Wisconsin Motorists' Handbook
Authors: WisDOT

Are you 15-17? Scan to learn more KnowToDrive.com/Wisconsin Take your knowledge test B CONTENTS COVER Dear New Driver: You are starting down a path to getting a Wisconsin driver license. It’s an incredibly exciting time! It’s also crucial to remember that driving is a privilege and a very important responsibility. Any time you get behind the wheel you can become part of the solution to make Wisconsin’s roads safer by not driving recklessly, avoiding distractions and staying focused on the road. We all have a shared responsibility to step up and do something to prevent the tragedies that are destroying families across our state. This handbook is a helpful guide to understanding the rules of the road and developing safe behavior behind the wheel to help you take control of your drive. •	 Pay attention and learn from your driver’s education instructions and teachers. •	 Take your time and be aware of other drivers, passengers and motorcyclists. •	 Drive sober. •	 Wear your seatbelt. •	 Obey the speed limits. •	 Share the road with pedestrians and bicyclists. •	 Eliminate distractions and focus on safely operating the vehicle. Together, we can make our roads safer, but it is up to you to make good decisions every time you get behind the wheel. The Wisconsin Department of Transportation is committed to safety first, working to keep travelers safe across all modes of transportation. •	 DMV ensures drivers are trained and qualified to operate a vehicle, including through helpful resources like this Motorists’ Handbook. •	 Wisconsin State Patrol educates the public about rules of the road and enforces Wisconsin traffic laws. •	 Wisconsin’s roads are engineered through a strategic Safe System approach to highway safety, which aims to design and operate Wisconsin’s transportation system so driver mistakes do not become deadly. After reviewing this material, please test your understanding of the rules of the road by taking our Online Class D Driver License Practice Test. It can be found on our DMV website wisconsindmv.gov. I encourage you, our newest driver, and all drivers, to not only drive safely for yourself, but for others on the road as well. Administrator, WisDOT – DMV HUMAN TRAFFICKING HAPPENS HERE. YOU CAN HELP END IT. Human Trafficking in Wisconsin Cases of human trafficking have been reported in all 72 counties in Wisconsin. This crime happens in big cities and small towns. It can happen at hotels and motels, truck stops, rest stops, casinos, restaurants, nail salons, farms, and more. Any time a person manipulates or takes advantage of someone else so they will work for them or provide sex acts for money, that’s human trafficking. Anyone under age 18 that exchanges sex acts for money or other things of value is considered a victim of human trafficking. Get help. If you or someone you know is in trouble, it’s okay to ask for help. Talk to a safe adult or contact the National Human Trafficking Hotline: 1-888-3737-888 or text HELP to BeFree (233733) Know the signs. Human trafficking happens in plain sight. You could spot it at a rest stop, gas station, hotel, restaurant, or even in your local community. (Visit the website below to learn more.) Stay  safe. Traffickers often meet their victims online while they are pretending to be someone else. Learn tips for how you and your friends can stay safe online: love146.org/online-safety. Share with your friends & family. The more people that know about this issue, the better we will be able to fight it. Share what you learn with others! LEARN MORE AND GET INVOLVED HERE www.tatnonprofit.org/youth It might be scary or sad to think about, but the good news is that you can do something about it! Section 1: Driving Test Requirements A.	Vision Screening .  .  .  .  .  .  .  .  .  .  .  . . . . . . . . . . . 1 B.	Highway Signs Test . . . . . . . . . . . . . . . . . . . . 1 C.	Knowledge Test  .  .  .  .  .  .  .  .  .  .  .  . . . . . . . . . . . 1 D.	Skills Test .  .  .  .  .  .  .  .  .  .  .  .  .  . . . . . . . . . . . . . . 2 Section 2: Progression of Licenses A.	Sponsorship .  .  .  .  .  .  .  .  .  .  .  .  . . . . . . . . . . . . . 3 B.	Instruction Permit .  .  .  .  .  .  .  .  .  .  . . . . . . . . . . . 5 C.	Probationary License .  .  .  .  .  .  .  .  .  . . . . . . . . . 6 D.	Regular Driver License .  .  .  .  .  .  .  .  . . . . . . . . . 7 E.	Out of State Transfers .  .  .  .  .  .  .  .  .  . . . . . . . . . 8 F.	 REAL ID .  .  .  .  .  .  .  .  .  .  .  .  .  .  . . . . . . . . . . . . . . 8 Section 3: The Basics A.	Right-Of-Way .  .  .  .  .  .  .  .  .  .  .  .  . . . . . . . . . . . . 9 B.	Understanding Vehicle Speed .  .  .  .  .  . . . . . . . 10 C.	Intersections .  .  .  .  .  .  .  .  .  .  .  . . . . . . . . . . . . . . 11 D.	Stopping .  .  .  .  .  .  .  .  .  .  .  .  .  . . . . . . . . . . . . . . . 12 E.	Sight Distance Rule  .  .  .  .  .  .  .  .  . . . . . . . . . . . 12 F.	 Space Between Vehicles  .  .  .  .  .  .  . . . . . . . . . 12 G.	Turning .  .  .  .  .  .  .  .  .  .  .  .  .  . . . . . . . . . . . . . . . . 14 H.	Passing .  .  .  .  .  .  .  .  .  .  .  .  .  . . . . . . . . . . . . . . . . 17 I.	 Backing  .  .  .  .  .  .  .  .  .  .  .  .  .  . . . . . . . . . . . . . . . 18 J.	 Parking .  .  .  .  .  .  .  .  .  .  .  .  .  . . . . . . . . . . . . . . . . 18 K.	Communication  .  .  .  .  .  .  .  .  .  .  . . . . . . . . . . . 20 Section 4: Signs A.	Warning  .  .  .  .  .  .  .  .  .  .  .  .  .  . . . . . . . . . . . . . . 22 B.	Regulatory  .  .  .  .  .  .  .  .  .  .  .  .  . . . . . . . . . . . . . . 24 C.	Construction .  .  .  .  .  .  .  .  .  .  .  .  . . . . . . . . . . . . 26 D.	Destination .  .  .  .  .  .  .  .  .  .  .  .  . . . . . . . . . . . . . . 27 E.	Service .  .  .  .  .  .  .  .  .  .  .  .  .  . . . . . . . . . . . . . . . . 28 F.	 Mile Marker .  .  .  .  .  .  .  .  .  .  .  .  . . . . . . . . . . . . . . 28 G.	Route Number  .  .  .  .  .  .  .  .  .  .  .  . . . . . . . . . . . 29 H.	Railroad Crossing .  .  .  .  .  .  .  .  .  .  . . . . . . . . . . 30 Section 5: Signals, Pavement Markings and Lane Controls A.	Traffic Signals .  .  .  .  .  .  .  .  .  .  .  . . . . . . . . . . . . 32 B.	Types of Line Markings .  .  .  .  .  .  .  .  . . . . . . . . 34 C.	Special Lanes .  .  .  .  .  .  .  .  .  .  .  . . . . . . . . . . . . 36 Section 6: Driving Situations A.	Roundabouts  .  .  .  .  .  .  .  .  .  .  .  . . . . . . . . . . . . 39 B.	Metered Ramps  .  .  .  .  .  .  .  .  .  .  . . . . . . . . . . . . 41 C.	Diverging Diamond Interchange (DDI) .  .  . . . 42 D.	Traffic Stops .  .  .  .  .  .  .  .  .  .  .  .  . . . . . . . . . . . . 42 E.	Watch for Deer .  .  .  .  .  .  .  .  .  .  .  . . . . . . . . . . . 43 F.	 Funeral Processions .  .  .  .  .  .  .  .  .  . . . . . . . . . 43 Section 7: Driving Conditions A.	Reduced Visibility .  .  .  .  .  .  .  .  .  .  . . . . . . . . . . 44 B.	Severe Weather  .  .  .  .  .  .  .  .  .  .  . . . . . . . . . . . 44 C.	Winter .  .  .  .  .  .  .  .  .  .  .  .  .  .  . . . . . . . . . . . . . . . 45 D.	Farm Safety/Rural Driving .  .  .  .  .  .  .  . . . . . . . 45 Section 8: Handling Emergencies A.	Avoiding Crashes .  .  .  .  .  .  .  .  .  .  . . . . . . . . . . 46 B.	Crashes  .  .  .  .  .  .  .  .  .  .  .  .  .  . . . . . . . . . . . . . . . 47 C.	Roadside Emergencies .  .  .  .  .  .  .  .  . . . . . . . . 48 Section 9: Dangerous Driving Behaviors A.	Alcohol, Drugs and Driving .  .  .  .  .  .  . . . . . . . 49 B.	Distracted Driving .  .  .  .  .  .  .  .  .  .  . . . . . . . . . . 49 C.	Drowsy Driving .  .  .  .  .  .  .  .  .  .  .  . . . . . . . . . . . 50 Section 10: Sharing the Road A.	Pedestrians .  .  .  .  .  .  .  .  .  .  .  .  . . . . . . . . . . . . . . 51 B.	Emergency Vehicles .  .  .  .  .  .  .  .  . . . . . . . . . . . 51 C.	School Buses .  .  .  .  .  .  .  .  .  .  .  . . . . . . . . . . . . . 51 D.	Motorcycles .  .  .  .  .  .  .  .  .  .  .  . . . . . . . . . . . . . . 51 E.	Bicycles  .  .  .  .  .  .  .  .  .  .  .  .  .  . . . . . . . . . . . . . . 52 F.	 No-Zones .  .  .  .  .  .  .  .  .  .  .  .  .  . . . . . . . . . . . . . 52 Section 11: Your Driving Privilege A.	Point System  .  .  .  .  .  .  .  .  .  .  .  . . . . . . . . . . . . 53 B.	Habitual Traffic Offender .  .  .  .  .  .  .  . . . . . . . . 53 C.	Occupational License .  .  .  .  .  .  .  .  . . . . . . . . . 53 D.	Reinstating a Revoked or Suspended License .  .  .  .  .  .  .  .  .  .  .  .  .  .  . . . . . . . . . . . . . . 53 Section 12: Other Important Information A.	Accessibility  .  .  .  .  .  .  .  .  .  .  .  . . . . . . . . . . . . 54 B.	Medical Conditions to Report .  .  .  .  .  . . . . . . 54 C.	ID Card for Voting – Petition Process .  .  .  . . . 54 D.	Seat Belts (Safety Belts) .  .  .  .  .  .  .  . . . . . . . . 54 E.	Insurance Requirements  .  .  .  .  .  .  .  . . . . . . . 55 F.	 Save Fuel and Your Vehicle .  .  .  .  .  .  . . . . . . . 55 G.	Driver Education Grant Program  .  .  .  .  . . . . 55 H.	Organ Donation Program .  .  .  .  .  .  .  . . . . . . . 55 Section 13: Website Page Links A.	Website pages .  .  .  .  .  .  .  .  .  .  .  . . . . . . . . . . . 56 Section 14: Practice Quiz A.	Questions .  .  .  .  .  .  .  .  .  .  .  .  .  . . . . . . . . . . . . . 58 B.	Answers .  .  .  .  .  .  .  .  .  .  .  .  .  . . . . . . . . . . . . . . 60 ii CONTENTS COVER

Anyone who drives on Wisconsin public roads must have a valid driver license. To get a driver license you will need to take and pass a few tests. These requirements are below: A.	 Vision Screening B.	 Highway Signs Test C.	 Knowledge Test D.	 Skills Test

The vision screening tests how well you can see. The DMV or your vision specialist can complete this test. Wisconsin requires regular car and motorcycle applicants to have a: • Visual acuity of at least 20/40 in one eye (corrected or uncorrected) • 70-degree field of vision from the center of each eye. If you do not pass the vision test the DMV staff will tell you what to do next. This involves going to the vision specialist with the Certificate of Vision Examination by Competent Authority (MV3030V/T579).

This will test your ability to read and understand highway signs regulating, warning and directing traffic. You do not need to make an appointment to take this test. There are 15 questions on this test. You need to answer 12 questions (80%) correctly to pass the test. This manual will go through all the different signs you might see. You should make sure to study them all.

This will test your knowledge of the traffic laws. You do not need to make an appointment to take this test. This test will take about 45 minutes to complete. Allow enough time to complete the test prior to when the DMV customer service center is scheduled to close. The knowledge test will include 50 questions. You need to answer 40 questions (80%) correctly to pass the test. Tests in a DMV customer service center is free. There is a free practice test on our website at this link. Applicants between ages 15 and 17 may also take the knowledge test online for a fee of $10. Visit: knowtodrive.com/wisconsin 1 CONTENTS COVER Section 1: Driving Test Requirements

The skills test is also known as the road test or driving test. This is an actual demonstration in the form of your ability to exercise ordinary and reasonable control of your vehicle. One of the DMV examiners will take you on this test. The DMV examiner will give you instructions like, “At the next intersection, turn left,” or “Make a Y-Turn.” You must make an appointment to take this test. Please visit our website to schedule this test: wisconsindmv.gov/roadtest Before your test the DMV examiner will check over your car. They will make sure the car is safe to drive. They will check the horn, lights/signals, license plates, doors, mirrors and more. Make sure that you know how to use all parts of your vehicle that you may need (headlights, wipers, defrost, etc.). You will be tested on the different driving skills below. Make sure to practice them before you take the skills test: • Intersections requiring you to stop • Approaching intersections that do not require a stop • Driving in a business or residential area • Changing lanes • Maneuvers such as a Y-turn, roadside stop/start and parking Visit DMV’s site for more information on how to prepare for the skills test. 2 CONTENTS COVER

In this section you will learn about the different types of licenses that are available. The licenses we are going to look at are for a car or light truck (Class D license or non-commercial). To apply for a license you must visit a DMV service center. Bring these documents with you: 1.	Proof of your full name and date of birth. Examples: U.S. birth certificate or passport. 2.	Proof of citizenship or legal status in the U.S. Examples: U.S. birth certificate or passport. 3.	Proof of identity. Examples: Social Security card with your signature or a state issued ID card with your photograph. 4.	Two documents that prove you live in Wisconsin. Examples: Utility bill or financial statement with your name and WI address listed. 5.	Your Social Security number (SSN). You can fulfill your proof of identity requirement by presenting the Social Security card. All the items above must be valid – no photocopies and not expired. You must meet physical and medical requirements. Before you visit the DMV, go to our website to see a full list of documents, fees and other requirements.

If you are under age 18 you must have an adult sponsor sign the Wisconsin Driver License (DL) Application MV3001. The sponsor accepts liability, meaning they are legally and financially responsible for incidents caused by the minor driving. The sponsor may remove their sponsorship at any time. This sponsor will sign and verify that the person under 18 years of age is enrolled in a school program and is not habitually truant. The sponsor will also verify driving hours at the probationary license phase. You will still need a sponsor during your probationary phase until you turn 18. Who may sign as a sponsor? • Parent, step-parent or legal guardian • Sponsoring parent of a foreign exchange student 3 CONTENTS COVER Section 2: Progression of Licenses If the teen applicant is not living with a parent or legal guardian, the following people may sign as a sponsor and accept liability: • Aunt or uncle • Sibling 18 years of age or older • Spouse 18 years of age or older • Foster parent You must file proof of insurance instead of having a sponsor if you meet the criteria below: • You are under 18 years old • Do not have a living parent • Do not live with your parent(s) and are a full-time student or earning a living • Are a ward of the state, county or court and have been placed in a foster home or in the care of a religious welfare service • Are married and your spouse is under 18 years of age HUMAN TRAFFICKING HAPPENS HERE. AS A PARENT, YOU PLAY AN IMPORTANT ROLE IN KEEPING YOUR KIDS SAFE. START HERE. 4 CONTENTS COVER Section 2: Progression of Licenses

The instruction permit is required for someone to practice driving before taking the road test. If you are 18 years or older you can start by passing the knowledge test, highway signs test and the vision screening. If under 18 years old: In addition to passing the knowledge test, highway signs test, vision screening and being at least 15 years old, you must be enrolled in a driver education program, including the behind-the-wheel portion. Your behind-the-wheel school will provide you with a signed Wisconsin Driver License (DL) Application MV3001. You must have this completed before applying for your instruction permit. Restrictions on the instruction permit: The class D instruction permit holder must drive with someone else in the car. This person must have at least two years of licensed driving experience. This licensed driver must have a valid regular license. This license cannot be a probationary or occupational license. This person must ride in the passenger seat beside the applicant and be one of the following: • A qualified instructor age 19 or older, or • A parent, guardian or spouse age 19 or older. In addition, immediate family members of the applicant may ride in the back seat, or • A person 21 years of age or older. If the permit holder is under 18 years old, the accompanying licensed person is required to have written authorization from the minor’s parent or guardian prior to the operation of the vehicle. Note: If you are at least 16 years of age, in addition to the licensed accompanying driver, one other licensed person 25 years of age or more with at least 2 years driving experience may occupy a seat in the vehicle other than the front seat. If you operate a vehicle during hours of darkness, you must be accompanied by a qualified instructor or a licensed person 25 years of age with at least two years of licensed driving experience occupying the seat beside you. 5 CONTENTS COVER Section 2: Progression of Licenses

The first license you will receive after passing your skills/driving test at the DMV is a probationary license. You must be at least 16 years old. Remember that phones are not allowed while driving unless you need to report an emergency. If under 18 years old: You need to have your instruction permit for at least six months and turn 16 years old. You will need to provide proof that you completed a driver training/driver education program. Supervised driving program: With a valid instruction permit you must practice driving for at least 40 hours during daylight and 10 hours during darkness (50 total hours). You must drive with a qualified adult (see section B - restrictions on the instruction permit). While 50 hours of practice time is the minimum, more hours may be needed to effectively demonstrate that you are a safe driver. Your sponsor must verify that you have driven a total of 50 hours, 10 of which must be during hours of darkness. Your sponsor can visit this site for resources and skills to help teach you how to drive. Your sponsor can print out the driving log to keep track of your practice hours or they can download our RoadReady mobile app. Restrictions on the probationary license (GDL – Graduated Driver License): You might hear the restricted license called a graduated driver license (GDL). If you are under 18 years old, you will have specific restrictions on who can ride with you and the hours you can drive. These restrictions help reduce distractions for new drivers and limit the number of people in the car. These restrictions are required for the first nine months, unless you turn 18 years old before then. You do not need to get a new license after the GDL restrictions are complete. These restrictions are below: From 5 a.m. to 12 p.m. (midnight), you can drive: • Alone and go anywhere • Any number of immediate family members can ride along • ​One person who holds a valid, regular license with at least two years of licensed driving experience and who is: �A qualified instructor or spouse 19 or older, or �A person 21 or older • One other person 6 CONTENTS COVER Section 2: Progression of Licenses From 12 p.m. (midnight) to 5 a.m, you can drive: • Alone only IF driving between home, school and/or work. • One person who holds a valid regular license with at least two years of licensed driving experience and who is: �A qualified instructor or spouse 19 or older, or �A person 21 or older • One other person The graduated driver license restrictions will be extended six months if: • You are convicted of a moving traffic violation, or • You violate any of the restrictions, or • Your license is suspended or revoked for any reason​ The restrictions are similar to the permit as the points on second or future convictions double. This means that if you get pulled over by a police officer and issued a ticket you might get points added to your license. Refer to Section 11:A for more information on the point system. When these points add up on your driving record your license can get taken away and you cannot drive. Look on our website for more information. Once you turn 18 the graduated driver license hours and passenger restrictions no longer apply.

A regular driver license is the last step after the probationary license. Renewal time starts 90 days before your probationary license expires. Visit DMV’s online driver license renewal/replacement or visit a DMV service center. Renewing your drivers license needs to be done every eight years. You can renew your license up to a year in advance from the expiration date. You will receive a renewal reminder notice 45 to 60 days before your birthday in the year your driver license expires. 7 CONTENTS COVER Section 2: Progression of Licenses E.	 Out of State Transfers If you are new to Wisconsin and have a driver license from a different state, you are considered an out of state transfer. For regular out of state driver license, you should apply for a Wisconsin driver license within 60 days after moving. Below are some frequently asked questions: I have a commercial driver license (CDL) from another state, how do I transfer this to Wisconsin? • You should apply for the CDL within 30 days after moving to Wisconsin. Visit our website for more information on transferring your CDL. I have a REAL ID in my previous state, will I get a REAL ID in Wisconsin? • No. You will need to present all acceptable documents to Wisconsin. Welcome to Wisconsin! Visit wisconsindmv.gov/newtowi for next steps. F.	 REAL ID A REAL ID is identification that meets the U.S. Department of Homeland Security requirements. Wisconsin DMV issues REAL-ID (marked with a star ) that meets these requirements. If you plan to fly within the U.S., visit a military base or other federal buildings, you will be required to show identification that is REAL ID-compliant (or show another acceptable form of identification, such as a passport) beginning May 7, 2025. 8 CONTENTS COVER

Your safety and that of the public is very important. There are a few things you should check before driving your car: • Make sure you have your valid driver license, proof of insurance and vehicle registration • Check over your car to make sure it is in good working condition • Fasten your seatbelt and make sure all passengers are wearing their seatbelts • Adjust your seat and mirrors; make sure you can see out all your vehicle windows

Vehicles or pedestrians are likely to meet where there are no traffic signals or signs. “Right-of-way” tells us who goes first and who must wait. Do not assume that the vehicle on the “right” goes first. Each situation that you come across will be different. Keep yourself and others safe. You must always yield to avoid hitting pedestrians, bicyclists and other vehicles. You should yield right-of-way to: • Pedestrians, bicyclists and other drivers who are still in the intersection • The bicyclist or driver who arrives first to the four-way stop �If one or more driver arrives to the stop at the same time, the driver on the right goes first • Vehicles coming from the right when there are no signals or traffic lights • Traffic that is already in a roundabout (traffic circle) • Cross traffic in an uncontrolled T-intersection • Pedestrians using a guide dog or carrying a white cane (even if they are no in the intersection). Stop at least ten feet away until the person is off the roadway • A vehicle that is passing you on the left or right going the same direction on the road • Approaching vehicles if you are making a left turn or a U-turn • Emergency vehicles if they are using their lights and/or sirens 9 CONTENTS COVER Section 3: The Basics

Drive at a speed where you can always safely stop. Use the “Four Second Following Distance Rule.” To do this pick out a stationary object as far ahead as you can clearly see. This object could be a tree, sign or house. Start counting “one thousand one, one thousand two,” count to one thousand four. If you reach the object before you finish saying, “one thousand four,” you are going too fast. Add a second for every adverse condition such as heavier traffic, rain, snow and/or ice. Speed limits are the fastest speed you are allowed to drive in the area you are in. These signs are on the side of most roads. It is illegal to go over the speed limit that is on the sign. You cannot drive over the speed limit to pass other vehicles. Drive in the far-right lane of a multi-lane road if you are driving slower than most traffic. Racing and driving recklessly are not allowed and are illegal. Be alert and make sure to scan the road for the speed limit sign. Unless otherwise posted, the speed limit in residential areas is 25 miles per hour. The normal speed limit in a school zone when children are present is 15 miles per hour. The maximum speed limit in outlying parts of cities and villages with no posted speed limit is 35mph. Although the speed limit is considered the maximum speed, you may need to go slower depending on visibility and road conditions. Going too fast or too slow could cause a crash. Going too slow can cause vehicles to back up behind you and cause a crash. In both instances you could be given a ticket by police. Adjust to traffic: Try to keep the same speed as others on the road. Passing other vehicles on the road could cause a crash. When you merge with traffic try to enter at the same speed that the traffic is currently moving. Avoid forcing another driver to change speed or direction because of you merging. High-speed roadways such as a highway have an acceleration lane (on-ramp) with an entrance ramp. In the acceleration lane you will speed up as you merge with the traffic flow. This allows other cars that are already in the flow of traffic to slow down or move over so you can merge with them. It is your responsibility to find a safe gap in traffic to legally merge. In the deceleration lane (off-ramp) traffic slows down, this is where you will gradually slow down as well. Check your surroundings when you enter or leave traffic. 10 CONTENTS COVER Section 3: The Basics Changing speed for conditions: Change your speed for road and traffic conditions. The faster your car is going, the more distance it will take to turn, slow or stop the car. To have better control of your vehicle, the driver needs to be able to see 10 to 15 seconds ahead of their vehicle. Slow down to navigate the roads and conditions below: • Curved roads or hills • When it starts to rain, snow or hail �Try to avoid driving if the roads are icy • Parking lots, shopping malls and downtown areas • Schools, playgrounds and residential neighborhoods • Heavy traffic

An intersection is where two points cross. We see intersections a lot when driving. Intersections include cross streets, driveways, parking lot entrances and railroad crossings. This includes cross streets, driveways, parking lot entrances and railroad crossings. Look to your left and right before you enter an intersection. Check to make sure there are no other vehicles or pedestrians in the intersection. Look across the intersection to see if there is a clear path to where you would like to go. If you cannot see, move forward with caution. It is important to have control of your vehicle and be able to brake if needed, this is most important when there are no control signals or signs. Trees, buildings and parked vehicles can block the view at intersections. Approach a blocked intersection at a slow pace. Some drivers do not obey or notice traffic signals or signs. Be alert by searching left, right and left again before going through the intersection even if you have the right-of-way. 11 CONTENTS COVER Section 3: The Basics

It is important to be alert while driving. This will help you see what is ahead of you so that you can start to slow down. If you stop your car with no warning this could be very dangerous. This could cause you to lose control of the car or someone behind you to hit you. By slowing down earlier you can make a more gradual and safer stop. Do not coast while driving, this means putting your car in the neutral position. Stay in “gear” so that you can have full control over your vehicle. E.	 Sight Distance Rule To have better control of your vehicle, the driver needs to be able to see ahead of their vehicle. If you cannot see 10 to 15 seconds ahead, you must slow down so you have better control of your vehicle in the traffic environment. Be aware of what is around you while you are driving. This will help you know what to look out for and see if any unexpected objects or hazards are up ahead. Check all your mirrors while you are driving. • Look left and right, ahead and behind you by using your rearview mirror. Watch for railroad crossings. Do not assume a train is not coming down the tracks. Stop before the crossing, look both ways and listen for the train. Look ahead to see if there is room for your car on the opposite side of the crossing. Do not look at drivers that have been pulled over or other roadside activity. This could cause a crash. F.	 Space Between Vehicles It is important to give plenty of space to other vehicles. Remember to give space all around your vehicle. Give extra space to large vehicles so you can see around them and they can see you. If a vehicle is driving right next to you on a roadway move ahead or move behind the vehicle when it is safe. This will keep space all around your vehicle. Space in front: Use the “four second following distance rule” as explained previously when you are driving behind someone. Giving enough room in front of you is very important. 12 CONTENTS COVER Section 3: The Basics You might need to give additional seconds of space in front of you if: • The roads are slippery, icy or covered in snow • The driver behind wants to pass you • You are following trucks, buses, vans, large vehicles, motorcycles or bicycles • You have a heavy load or trailer • Someone else is following you too closely • There are emergency vehicles ahead of you • You come across a railroad crossing • You stop on a hill or incline It is not easy to keep space behind you. Check your rearview mirror every 6 to 8 seconds to see if someone is following too closely (tailgating). If someone is tailgating you, slowly reduce your speed. This should encourage them to drive around you. Give extra space to someone who cannot see behind their vehicle. You can help a driver behind you by keeping a steady speed and signaling in advance when you need to slow down or turn. Try to find a safe place out of traffic if you need to stop to pick up or let off passengers. Drive in the far-right lane of multi-lane roads if you are driving slower than most traffic. Pull over to the side of the road so that others can pass on the left. Space to cross: When you cross traffic and multi-lane roads make sure there is enough room to get all the way across. Look ahead, check your surroundings and be ready to stop. Do not cross traffic until it is safe to do so. Check for other vehicles and pedestrians before you cross traffic. 13 CONTENTS COVER Section 3: The Basics

Make sure to check your mirrors, surroundings and blind spot before turning. It is important to stay in your lane, signal that you are going to turn and yield the right-of-way. Last second changes are unsafe and could cause a crash. When you are ready to turn onto a side road or a driveway make sure to check your mirrors and vehicles behind you. Stay in your lane while you make your turn and do not change lanes while turning. Do not cross over the center line when you turn. Leave extra space to large vehicles such as trucks and buses as they may cross the center line during a turn. Check your mirrors and look ahead to make sure your path is clear. Keep close to the center line. Check for pedestrians crossing on the left. Slowly approach the intersection and wait about halfway in the intersection. Make sure to leave room for oncoming traffic to turn in front of you. If you must wait for traffic to pass, keep your steering wheel straight. This is to keep you and others safe. If you turn your wheel to the left and someone hits you from behind, you will be pushed into oncoming traffic. It is important to keep your steering wheel, vehicle wheels and vehicle straight. Turn left when it is safe to do so. Below is an example of completing a left turn: 14 CONTENTS COVER Section 3: The Basics A U-turn is when you make one smooth U-shaped motion so that you end up traveling in the opposite direction. It can be very dangerous to complete this turn. This turn is allowed at some intersections and is sometimes needed. Make sure to check all your mirrors and for traffic if you would like to make this turn. Check for any sign that tells you not to make a U-turn. You can make a U-turn in any rural two-lane highway if it is done safely and you do not interfere with traffic. Below is an example of completing a U-turn: 15 CONTENTS COVER Section 3: The Basics Multiple turn lanes: Some roads have more than one lane to turn from. Make sure to look ahead to see what lane you need to end up in after the intersection. If you start turning from the left-most lane you should end up in the left-most lane. If you are in the middle lane you need to end up in the middle lane of the street you are turning onto. Be aware and alert to other drivers. To turn right off a four-lane roadway, you must turn from the lane nearest the right curb or edge of the roadway. Below is an example of completing a left turn with multiple turn lanes: 16 CONTENTS COVER Section 3: The Basics This turn should only be used in residential areas on streets that are too narrow for a U-turn. You will also need to use this on the driving exam to show your driving skill and judgement. Remember to check your surroundings for each step below: 1.	Signal right. Check for traffic to the right and in your mirrors. Pull as far right as possible. Stop. 2.	Signal left. Check your blind spot. Turn left to the opposite curb. Stop. 3.	Look behind you, over your right shoulder. Reverse your car enough so that you can move forward again. Stop. 4.	Check traffic to the left and right. Pull forward and proceed in your lane of traffic.

Passing is when you go around another vehicle. You can use a paved shoulder to go around someone only if they are stopped or making a left turn. The lane farthest on the left of a multi-lane road is used for vehicles to go around slower ones. If you pass someone on the right, they might not be able to see you and this could cause a crash. If someone is trying to pass you, stay in your lane and slow down. Before you move to another lane you need to make sure the road is clear. Remember to use your turn signal before changing lanes. Move one lane at a time. Check over the shoulder in the direction you are changing lanes. If moving to the left lane, check over your left shoulder. If moving to the right lane, check over your right shoulder. These two areas that you check over your shoulder are called “blind spots.” You cannot see these areas by only looking in your mirrors. 17 CONTENTS COVER Section 3: The Basics When to pass: Be safe when passing another vehicle. There might not be enough time to pass several vehicles at once or the one in front of you. Pass only one vehicle at a time on the left side. Do not stay in the passing lane, move safely back to your lane. You cannot go over the speed limit to pass another vehicle on the road. Do not pass a vehicle unless there is enough room in front of the vehicle you want to pass. Other vehicles do not have to move to let you pass. Once you see both headlights of the vehicle you just passed in your rearview mirror it is safe to return to the driving lane. It is hard to see behind your vehicle. Try to do as little backing up as possible. When backing up is necessary move slowly. Back up no faster than a slow walk. Do not only depend on your mirrors and backup camera when backing up. Turn your body and look behind you and out of your windows. Look over your right shoulder through the rear window. When possible, use a person outside of your car to help you back up. When you are done backing up scan left and right before moving back into traffic. If you miss your exit or turn on a road, do not back up. Go on to the next exit and re-enter the road to get back to the exit you missed. You are responsible for making sure your vehicle is not a hazard when it is parked. Be sure to park far enough from any travel lane to avoid interfering with traffic. This is normally on the far-right side of the road. Parking is not allowed where there are yellow markings on the curb or areas in front of fire hydrants. Make sure there are no “No Parking” signs where you are planning to park. Parking should be done at a very low speed to avoid crashes. When parking on a level surface, put your vehicle in (P) Park (or in gear if you have a manual transmission) and set the parking brake. 18 CONTENTS COVER Section 3: The Basics If you are parked uphill with a curb, you will turn your wheels all the way to the left before you put your car in park. If you are parked uphill without a curb, you will turn your wheels all the way to the right before you put your car in park. If you are parked downhill, you will move your wheels all the way to the right. Set your emergency brake. Parallel parking is used to park in-between vehicles. While parking make sure to watch out for traffic, pedestrians and fixed objects. Find a parking space that is about 3-6 feet longer than your vehicle. Below are steps on how to parallel park: 1.	Put your turn signal on. Stop evenly with the vehicle ahead of where you want to park. Stop about 2 feet away from it. 2.	Turn your wheel all the way to the side and slowly move backward. If you are parking on the left side of the road turn your wheel to the left. If you are parking on the right side of the road turn your wheel to the right. 19 CONTENTS COVER Section 3: The Basics 3.	Once your front door passes the back bumper of the vehicle you are parking behind, straighten your wheel. Continue to drive slowly straight back. 4.	When your vehicle’s bumper is clear of the vehicle in front, turn your wheel sharply in the opposite direction. Slowly back up your vehicle until you are parallel with the curb. 5.	Straighten your wheels again. You should be about a foot away from the curb and at least 2 feet away from the vehicle in front of you and behind you.

It is important to let other drivers know you are there and what you plan to do on the road. To do this you can use your headlights, brakes, turn signals, hazards and give space to cars in front and behind you. Emotions can have a great effect on your ability to drive safely. Do not drive if you are very worried, excited, afraid, angry or depressed. A horn is used to help prevent a crash. It is a way of signaling to another driver that you are there. A light tap on the horn should be enough to signal to another driver to get their attention on the road. You can push hard on your horn to warn someone if you are going to hit them or they are going to hit you. 20 CONTENTS COVER Section 3: The Basics Low Beams (Headlights): • Help you see others and others see you • Most vehicles have an automatic setting for the low beams/headlights. Make sure you know how to manually operate these even if they are automatic. • Check your low beams/headlights settings to make sure they are on when you need them • You must use your low beams/headlights when: 1.	You cannot see a vehicle or person that is 500 feet (about one block) away 2.	It is a half hour past sunset to half hour before sunrise • It is recommended that you use your low beams/headlights when: 1.	You are using your windshield wipers 2.	It is rainy, snowy or foggy High Beams (Brights): • Let you see twice as far as low beams/headlights • Go back to your low beams/headlights when a vehicle comes toward you • If someone is driving toward you and forgets to turnoff their brights, look toward the right side of the • You can use your high beams/brights when: 1.	There are no vehicles coming toward you 2.	You are in an unfamiliar place or construction area Parking Lights should only be used when you are parked and idling. A turn signal lets others know where you plan on going and gives time to respond. It is important to use your turn signal before you make a turn or switch lanes. Before you move your vehicle, turn on your turn signal, check around you and then make your move. If you are turning at an intersection, you should start signaling about three seconds (about 100 feet) before the turn. If you are turning after an intersection, start signaling once you cross the intersection. You can use hand signals if your car does not have turn signals or it is hard for others to see your turn signals. If you would like to turn left, point your hand out the driver side window, straight. If you would like to turn right, bend your elbow and point your hand up. If you are stopping or slowing down point your hand to the ground. 21 CONTENTS COVER

In this section we will talk about road signs. Police, school crossing guards and other workers sometimes use them. You must follow their directions even if they are different from the traffic light or sign on the road.

These signs are yellow with black lettering or symbols. Most are diamond shaped. They warn you about a special situation or that a hazard is ahead. Below are some common signs you will see. Intersection / Cross Road – A place where two or more roads cross. Divided Highway – Two lanes where the traffic is going in opposite directions on the highway. The traffic ahead will come across a physical barrier such as a guardrail. Slippery When Wet – The road ahead might be slippery. Slow down when you see this sign. Signal Ahead – Stop lights are ahead. Be ready to slow down and stop. Deer Crossing – In these areas deer are very likely to cross the road. Be alert. Sharp Turn – This sign can show a left or right arrow. Be ready to slow down when you are turning on this road. Lane Ends – This sign can show a right or left lane ending. Move to the other lane when it is safe to do so. 22 CONTENTS COVER Section 4: Signs Below are some more warning signs you might see on the road. Merge – This sign can show a right or left lane merge. Make sure to move over to the next lane when it is safe to do so. Hill – You will see this sign when there is a hill ahead. Slow down if needed to stay safe. 2-Way Traffic – You will see this sign when you are leaving a one-way roadway and entering a roadway with opposing traffic. Curved Road – The road will slowly move to the right or left. Slow down if needed to safely drive on this road. Stop Ahead – There is a stop sign ahead. Slow down so that you can safely stop. This sign will have an arrow and the shape of the stop sign below the arrow. Roundabout Ahead – The diamond contains a counterclockwise symbol. The rectangle below says, “Roundabout Ahead.” Pedestrian Crossing – The sign shows a pedestrian in the main diamond and an arrow in the rectangular sign below. This arrow indicates where the crossing is. Yield to crossing pedestrians. School Crossing, School Zone (May be fluorescent green or yellow) – This sign shows pedestrians in the main sign and an arrow below. This is specific to school zones and crossings. Yield to crossing pedestrians. 23 CONTENTS COVER Section 4: Signs

These signs are square, rectangle or a special shape. They can be white or red with black, red, white or green lettering and symbols. The sign will tell you the rules of the road. Below are examples of the signs you will see on the road: No Turn – The sign will point in the direction you are not allowed to turn to. No U-turn – You cannot make a U-turn. Do Not Enter – You cannot enter. This is used on exit ramps going the wrong direction or one-way streets. Speed Limit – This indicates the maximum speed you can drive in good driving conditions. Reduced Speed Ahead – This means that you should slow down. There might be a curb or slippery road ahead. SCHOOL SPEED LIMIT 15 WHEN CHILDREN ARE  PRESENT Speed Limit in a School Zone – When children are visible you cannot go over the speed listed. Keep Right – A traffic island or obstacle divides the road ahead. Left Lane | Right Lane Sign – The dot with the left turn only indicates the center of the roundabout. The line on the sign indicates the different lanes. In this example you can only use the left lane to turn left or make a U-turn. You would use the right lane to go straight or turn right. 24 CONTENTS COVER Section 4: Signs Regulatory signs continued below: Left Lane | Middle Lane | Right Lane Sign – There are three signs, which means there are three lanes of traffic. In this example the far- left lane is used to go left or stay straight. The middle lane is to go straight. The right lane is to turn right. Left Lane | Right Lane Sign – In this example the far-left lane is used to only turn left. The right lane is to turn left or go straight. Stop – This sign has eight sides and is red with white letters. You must come to a complete stop and wait until your path is clear before continuing. Slow Moving Vehicle – A triangle shaped sign with reflective orange markings. This vehicle could travel at 25 mph or less. Yield – A downward pointing red and white triangle with red letters. This sign means that you must yield right-of-way to other vehicles. NO PASSING ZONE No Passing Zone – A yellow pennant with black lettering. You are not allowed to pass any vehicle in the no passing zone. VEHICLES  WITH DIS OR DIS VET PLATES OR STATE DISABLED CARD Reserved Parking Only – You are only able to park here if you hold a valid disabled parking identification permit or valid disabled license plate. Click on the title for more information on how to obtain this permit or license plate. 25 CONTENTS COVER Section 4: Signs

These signs are for construction, maintenance or emergency workers. They are an orange diamond or rectangle. The lettering and symbols are black. These signs warn you about people working on or near the road. You will often see orange signs, cones and flags around these work areas. This is your signal to slow down. Traffic fines double in these areas. You can only use your cellphone in a construction zone if you are reporting an emergency. Below are some examples of signs you might see on the road: Road Workers Ahead – Road workers are up ahead. Make sure to slow down or move over. Road Construction Flagger Ahead – A worker with a sign or a flag. You must follow their directions. ROAD WORK AHEAD Road Work Ahead – The sign will tell you how far up ahead the construction work is. Make sure to slow down or move over. Tailgating IS A LEADING CAUSE OF WORK ZONE CRASHES KEEP A SAFE DISTANCE Slow down, be patient #SafeWorkZonesForAll 26 CONTENTS COVER Section 4: Signs

Destination signs are square or rectangular. They are green or brown with white lettering. They show directions and distance to different places. They can show you directions to cities, states and airports. They can also show you how to get to parks, historical areas or museums. See some examples of these signs below: Destination – These signs show the city, state and direction you are going to travel. This example shows the city location of Madison. You can take interstate 94 going west to get to Madison. E X I T Exit – These signs tell you which way the exit is. The arrow will show which direction the exit is located. This example shows the exit sign with the arrow pointing to the right. The exit lane would be located on the right. Bennett Rd East St Roundabout Exits – This sign is for roundabouts. It shows you which road you will be on when you exit the roundabout. This example shows that if you exit right, you will be on “East Street.” MADISON YARDS WAY Street Name Sign – These signs tell you the name of the road. They are located on almost every corner. The sign will be posted on top of a silver pole facing the road they are named after. Perrot State Park Brown Destination Signs – They show information about fun or beautiful places. Some signs show how many miles it will take you to get to the location listed on the sign. 27 CONTENTS COVER Section 4: Signs Service signs are square or rectangular. They are blue with white letters or symbols. They show you how to get to different services nearby. Some services might include camping or a hospital. Some disabled access signs are white with green letters with a blue background. See some of the examples of these signs below: Access for the Disabled – This sign shows you where there is access for the disabled. Access to the Hospital – This sign shows you which direction the hospital is located. F.	 Mile Marker These signs are also known as reference markers or enhancement reference signs. They are tall, thin rectangular blue or green signs with white lettering. These signs help you locate where you are on the road. They improve emergency response times to highway incidents. Each mile marker includes the direction of travel, route number and mile number. They are at every one to two-tenths of a mile. You can find them on the right side of the road or in the median. See the example below of one of these mile markers: US Highway 12 28 CONTENTS COVER Section 4: Signs

This sign shape and color changes depending on the type of road you are traveling on. These signs help you navigate the routes to get to your destination. Below are examples of the signs you might see: COUNTY County Road – The county sign is rectangular with rounded edges. It is white with black lettering. 151 U.S. Route – The U.S. roadway looks like a police badge. It is normally grey or white with black lettering. These roads are a network or roads and highways within the United States. 00 State Road – The sign looks like a milk jug with a spout at the bottom. This sign is white with black lettering. Interstate Highway – This sign looks like a shield with red on top and blue on the bottom. It has white lettering. 29 CONTENTS COVER Section 4: Signs

The railroad crossing signs warn you that a train might be close. Never try to beat a train across the tracks. Do not stop on the tracks. Do not cross the tracks if there is not room on the other side. Do not shift gears while crossing the railroad tracks. Before you cross railroad tracks make sure to look both ways, even if the railroad signs are not flashing. Some signs may have a “Tracks out-of-service” sign across them. This means that the tracks are no longer in use. An “Exempt” sign means certain vehicles are not required to stop before crossing. Remember that trains are large, heavy and moving faster than they seem. Below are examples of signs you will see on the road: Railroad Crossing Warning – This sign is round with a yellow background. It has an “X” symbol with black lettering. This means that there is a railroad crossing. Be alert and make sure to watch for a train. C RO S S I N G Train Approaching – This sign has the crossbuck with the lettering of “Railroad Crossing” and the number of tracks is listed. There could be more than one track to cross. There are blinking lights that flash when a train is coming on the tracks in either direction. Wait until the lights stop flashing and the track is clear to continue. C RO S S I N G Yield to Train – This sign is white, X-shaped or “crossbuck” with “Railroad Crossing” on it. The number of tracks is listed under this. There is a Yield sign posted below this. You must yield to trains that are crossing. 30 CONTENTS COVER Section 4: Signs Railroad crossing sign examples continued below: Report Problem or Emergency – This sign is blue with white lettering. This sign is at every highway-railroad crossing. It shows a phone number to report unsafe conditions. Examples: A vehicle is stuck on the railroad tracks or the railroad warning light isn’t working. Number of Tracks – Crossings with more than one train track will often post a sign showing the number of tracks they have. Not all crossings with more than one train track will have these signs. It is important to check for more than one track before crossing. Before crossing double railroad tracking you should wait until the train is far away so you can see the tracks are clear. Train Gate – This will lower when a train is coming. Do not drive around the gate or under a raising or lowering gate. Some have a horn and lights that will sound. Do not cross until the bell or horn has stopped.

31 CONTENTS COVER

This section will help you learn the traffic signals that are at most intersections. Signals help keep the traffic flowing. You will also learn about different lines on the road. These lines tell you when you can pass other vehicles, when there are curves on the road and if you are close to a curb.

Traffic signals are lights that tell you when and where to stop or go. They are usually at intersections. The lights are red (top), yellow (middle) and green (bottom). A lot of intersections in the country have a single yellow or red light. If a traffic light loses power or is not working right, proceed as if the signal were a stop sign. If you see a police officer directing traffic, make sure to follow their directions. Below are examples of the different traffic lights you will see: Steady Red – Come to a full stop. You must wait until the traffic light turns green and there is no cross traffic. You can turn right on red if it is safe to do so and there is no sign prohibiting it. You may turn left on red if you are turning from a one-way on to a one-way street. When turning on red you need to stop first, yield to all traffic and then proceed staying in your lane. Flashing Red – You must come to a full stop. You may go when it is safe to do so. Steady Red Arrow – You must come to a full stop and wait for the light to turn green. Flashing Red Arrow – You must come to a full stop. You may go when it is safe to do so. 32 CONTENTS COVER Section 5: Signals, Pavement Markings and Lane Controls Steady Yellow – The light is about to change to red. You must slow down and stop before entering the intersection. If you are in the intersection when the yellow light comes on, do not stop. You can continue through the intersection. Flashing Yellow – Slow down, check for cross traffic and proceed with caution. Steady Yellow Arrow – The light is about to change to red. You should stop if it is safe to do so. Flashing Yellow Arrow – Yield first before turning and proceed with caution. Steady Green – You can go through the intersection. You must yield to emergency vehicles and others as required by law. If you are stopped and then the light turns green, you must allow cross traffic to clear before you can go ahead. If you are turning left, a steady green light means you may turn, but only when it is safe to do so. Oncoming traffic has the right-of-way. Steady Green Arrow – You can turn in the direction of the arrow. There should be no oncoming or crossing traffic while the arrow is green. Remember to watch for pedestrians. 33 CONTENTS COVER Section 5: Signals, Pavement Markings and Lane Controls

Line markings and symbols on the roadways divide it into lanes. They tell you when you can pass or change lanes and which lanes you can use for turns. Line colors tell you if you are on a one-way or two-way roadway. Edge and Lane Lines Edge and Lane Lines – A solid white line indicates the right edge of the traffic lane. A solid or dashed yellow line indicates the left edge of the traffic lanes going in your direction. White Lane Lines White Dashed Line – These divide lanes of traffic going in the same direction. You can cross this line when it is safe. A white arrow shows what direction you need to go. Solid White Line – A solid white line between lanes means you cannot cross. You can only cross if there is a hazard or you are turning within the next block. Pedestrian Crossing Lines Crosswalk – A crosswalk is for pedestrians to walk safely across the intersection. Pedestrians may be given signals for when they can safely cross. Your front wheels should stop just before the solid white line. Do not stop on the crosswalk. Crosswalks are normally at intersections but can sometimes be in the middle of a street or block. 34 CONTENTS COVER Section 5: Signals, Pavement Markings and Lane Controls Yellow Lane Lines Solid Yellow Lines – These lines separate traffic going in opposite directions. Two solid yellow lines means that no lane of travel can pass. Exceptions: You can cross the line if you turn into a driveway and it is safe to do so. You can pass a vehicle going less than half the speed limit if it is safe, except if it is farm equipment. Dashed Yellow Line – This means you may pass other vehicles when it is safe to do so. Watch for other traffic if you choose to pass. Dashed and Solid Yellow Lines – This means you may pass if you are on the dashed side of the line. If you are on the solid side of the line, you may not pass. Some passing zones have signs that tell you where you can and cannot pass. 35 CONTENTS COVER Section 5: Signals, Pavement Markings and Lane Controls

Special lanes are exclusive lanes that you will drive in around Wisconsin. It is important to practice driving in these lanes. Below are the different special lanes you will see while driving: Shared Center Lane This lane is only for vehicles turning left or making a U-turn. Vehicles can use this lane going in either direction. There are white left turn symbols marking which direction you can turn. Solid yellow and dashed lines are in each lane. You can cross the solid line when you want to make the left turn or make a U-turn. Be sure you enter the lane only if it is safe to do so. Lane 2 Lane 1 Lane 3 Reversible lanes have different operational hours for each lane. Each lane has double dashed yellow lines. Special lights tell you which lanes you can use when you are driving. •	Red “X” – Lane is closed •	Green “arrow” – Lane is open •	Yellow “X” – Lane is changing. Move to a Green “arrow” lane In this example the blue car in lane 1 would see a green arrow coming from their lane. But it is closed to oncoming traffic right now. The two cars in lanes 2 and 3 have green arrows so they can drive in these lanes. 36 CONTENTS COVER Section 5: Signals, Pavement Markings and Lane Controls Reserved Lanes are for special vehicles only. These signs often have a white diamond posted at the side of the sign and on the roadway. It is illegal to travel in one of these lanes unless operating that type of vehicle. You can travel in this lane if you need to turn across the reserved lane in the next half of a block. If there is a bicyclist in the lane move behind them and make your turn once it is safe to do so. See below for examples of the road signs and road markings: Buses Only – This lane is only for buses. Bikes Only – This lane is only for bikes. BUSES AND 4 RIDER CAR POOLS ONLY Buses and 4 Rider Car Pools Only – This lane is for buses and car pools only. Some signs show the hours and days you can drive in this lane. Example: There must be four people in the car. You can only drive between 6 a.m. and 9 a.m., Monday through Friday. Buses are also allowed to drive in this lane. Bus Lane Only or Bike Lane Only – Only buses or bikes can drive in this lane. Bus or bike lanes might be painted in different colors (ex. Red, green, gray). Follow the markings on street lettering and posted signage. 37 CONTENTS COVER Section 5: Signals, Pavement Markings and Lane Controls Some highways allow you to use the paved shoulder as a travel lane. Signage will tell you when you can use this lane as a “flex lane.” A solid yellow line separates this special lane. Traffic volumes and special events dictate when this lane is open. If there is an incident along the flex lane route, the yellow and red X’s will tell drivers to merge into the next lane. No large trucks can drive in the flex lane. Below is an example of what the flex lane looks like on the roadway and the signage you will see: Flex Lane / Shoulder Green Arrow – The lane is open and can be used. Yellow X – The lane is closing. You need to merge to the general-purpose lanes (normal lanes). Red X – The lane is closed and cannot be used. Merge Sign – This is the end of the flex lane. Merge to the general-purpose lanes (normal lanes). SHOULDER USE PERMITTED ON GREEN ARROW ONLY MERGE ON YELLOW Regulatory Signage – This sign gives you general directions on how to use the flex lane. You will see this posted next to the flex lane signs. 38 CONTENTS COVER

In this section we will go through different driving situations. It is important to always be alert while driving and yield the right-of-way when necessary.

Roundabouts are a safer and more efficient traffic flow option. Traffic moves counterclockwise. Look at the signs above you as you get to the roundabout. This will tell you what lane you need to be in. Generally, the left lane is marked for turning left. Travel in the right lane to take the next right turn and the middle lane to go straight. As you reach the roundabout follow the steps below: • Slow down • Yield to pedestrians and bicycles • Yield to traffic on your left that is already in the roundabout • Yield to semitrucks • Enter the roundabout when there is a safe gap in traffic • Keep your speed low and stay in your lane • As you reach your exit, turn on your right turn signal and exit If there is no traffic in the roundabout, you do not need to wait to enter. Do not switch lanes while you are in the roundabout. When emergency vehicles, with their sirens on, enter a roundabout you need to yield to them. If you have not entered the roundabout, pull over and allow emergency vehicles to pass. If you are already in the roundabout, safely exit at the next right, then pull over. Avoid stopping in the roundabout. See the one-lane roundabout example on the next page. 39 CONTENTS COVER Section 6: Driving Situations Crosswalk: Yield to pedestrians Driving a one-lane roundabout Yield to all traffic before entering a roundabout! Traffic goes counterclockwise in a roundabout Bicyclists can go ▪Through the roundabout ▪Or use the crosswalk ▪Pedestrians at the curb side look left for oncoming traffic before crossing ▪Pedestrians in the crosswalk island area look right for oncoming traffic before crossing 40 CONTENTS COVER Section 6: Driving Situations Below is an example of a two-lane roundabout: Crosswalk: Yield to pedestrians Lane choice is critical at roundabouts Choose your lane and yield to all traffic in both lanes before entering roundabout! Left turns/U-turns: use left lane Right turns: use right lane Going straight: follow the pavement markings, arrows or signs Bicyclists can continue ▪Through the roundabout taking the travel lane, or ▪May exit the roadway and use the crosswalk Traffic goes counterclockwise in a roundabout ▪Pedestrians at the curb side look left for oncoming traffic before crossing ▪Pedestrians within the crosswalk island area look right for oncoming traffic before crossing ▪Right lane is for right turns only ▪Left lane is for left turns, U-turns or through traffic only ▪Right lane is for right turns or through traffic only ▪Left lane is for left turns, U-turns or through traffic only ▪Right lane is for right turns or through traffic only ▪Left lane is for left turns or U-turns only Black and white signs ▪At the side of the road

Some freeway entrance ramps have traffic signals. This helps evenly space the number of vehicles merging on to the freeway. This reduces the congestion on the freeway and at the entrance ramp. The ramp is metered when the sign “Ramp Metered When Flashing” is on. You should pull completely up to the white stop line so your tires will trigger the sensors in the pavement. Each lane has its own traffic signal. When your signal turns green you may go and merge with traffic. If you disobey a ramp signal, you can be ticketed. 41 CONTENTS COVER Section 6: Driving Situations

This special road guides drivers smoothly through different exits and entrances. This road helps with safety, gets rid of crowding and lowers the cost for new roads. Follow the signs, signals and road markings. Click on the title for more information. The DDIs in Wisconsin are located at: • I-39/90 and WIS 11/Avalon Road interchange, south of Janesville • WIS 441 and Oneida Street interchange, Appleton • I-39/90 and WIS 26/Milton Avenue interchange, Janesville • I-39/90 and WIS 81 interchange, Beloit

The top priority of law enforcement is the safety and well-being of the public. If pulled over, police will see if there is a possible incident, crime or minor violation of law. If stopped by law enforcement you should: • Pull off to the right-hand side of the road when you see emergency lights flashing 42 CONTENTS COVER Section 6: Driving Situations • Put your vehicle in park, turn off your car and radio • Stay in your vehicle and keep your seatbelt on • Roll down your window • Put your hands on the top of the steering wheel in plain sight • Do not make any sudden movements or reach for things around you • Do not argue if given a ticket. You will have an opportunity in front of a judge or court to express Stay calm and follow the officers’ directions. You will get back on your way as soon as possible. E.	 Watch for Deer Deer are the most active in the sunset to sunrise hours. Scan the road and watch for the reflection of your headlights in the eyes of deer. If you see their eyes, slow down. Use your horn and be ready to stop. Watch for more than one deer. Deer are usually in rural areas, but they do wander into towns or even cities. Deer may cross anywhere, at any time. If you hit a deer, follow the steps below: • Check to make sure your vehicle is still safe to drive • Record the time, place and incident for insurance and crash reporting • If you hit a deer, you can keep it. If you do not want it, the next motorist can keep it. • Call the police so they can issue a tag for the deer. You will need to call them if you do not want the deer to let them know where it is. F.	 Funeral Processions A funeral procession is a way of traveling with the deceased. This procession is from a funeral home or a place of worship to a cemetery or a crematorium. The first vehicle in the line must follow traffic signs and signals. Vehicles in the line must have their headlights on. Do not cut into the line or interfere with the funeral line. 43 CONTENTS COVER

In this section we will talk about the different hazards you might encounter while on the road. Plan ahead before you head out on the road. Stay home if the roads look icy or unsafe. Check your vehicle before leaving. Tires that have a lot of wear on them are called “bald tires.” Bald tires reduce traction and increase stopping distance. This can be dangerous in bad weather.

When there is reduced visibility, vehicles may appear to be moving slower than they actually. At night it is also harder to judge distance and speed of oncoming traffic. Fog, rain or other conditions with low visibility are very hard to drive in. Drive at a lower speed and be ready to stop. Reduce your speed and use your headlights so you can see better.

Some road surfaces are slippery, icy, snow covered or have heavy rain. In all these situations, it is best to stay off the road and not drive. It is important to remember that in severe weather bridges and overpasses freeze before the rest of the roadway. The best option is to slow down and stay alert. To keep control of your vehicle, make sure to avoid rapid braking or sudden sharp turns. If your car does not have Anti-Lock Braking System (ABS), gently pump the brakes. This will help your car from skidding or sliding on slippery roads. Spotting slippery/icy roads: • Shady spots, overpasses and bridges on cold wet days • When the temperature is around the freezing point • Pavement when it starts to rain • Standing water close to the shoulder Hydroplaning means your tires slide on top of the water. Hydroplaning can happen at low speeds if your tires are bald. If you find yourself sliding, you should follow the steps below: • Ease your foot off the gas pedal • Keep the wheel straight • Do not try to stop or turn until your tires are gripping the road again 44 CONTENTS COVER Section 7: Driving Conditions This is when your tires are bouncing up and down on the road and you have lost control of the vehicle. • Stay off the brake • Turn the wheel in the direction you want the vehicle to go • As soon as your car begins to straighten, turn the wheel back the other way

You need to drive with extra safety precautions in the winter. People are not used to driving on the first day of snowfall so be alert and extra cautious. Follow the winter driving tips below: • Before driving clear off snow and ice from all parts of your vehicle. It is important to remove snow and ice from, all windows, vehicle lamps, side mirrors and license plates • Drive slowly, give extra room in front of your vehicle • Do not use cruise control on slippery roads • Turn on your headlights and do not use your high beams (brights) • Give snowplows at least 200 feet of room when their lights are flashing red, amber or green

There are special hazards in rural/country areas. These hazards may include slow moving tractors, farm equipment and livestock. Farmers may have difficulty seeing or hearing other traffic. Their equipment may not have brake lights or turn signals. Be patient when you are around farm equipment on the road. You should yield the right-of-way to livestock on or along the highway. Do not honk your horn because this might scare the animal. Slow down and keep a safe distance. No one under 16 years old can operate a farm tractor or self-propelled farm machinery on highways. 45 CONTENTS COVER

In this section we will go over how to handle emergencies. It is important to first call 911 if you are hurt or someone else is hurt.

Most crashes are avoidable. Paying close attention to your surroundings will help you choose the proper crash avoidance. The chance of a crash doubles if a teen driver has another teen in the vehicle. If you see a vehicle on the side of the road, warn other vehicles behind you by tapping your brake pedal three or four times. You have three options to try and avoid a crash. You could avoid a crash by stopping quickly. The proper way to use ABS in an emergency is to apply firm, continuous pressure to the brake pedal. Continue until the vehicle has stopped, or the danger has passed. ABS will help you stop with little or no skidding by keeping the wheels from locking up when you brake. Make sure to watch out for cars behind you as stopping quickly could cause someone behind you to crash into you. You could consider turning to avoid a crash. Make sure you have a good grip with both hands on the steering wheel. Once you have turned away or changed lanes, you must be ready to keep the vehicle under control. Some drivers steer away from one collision only to end up in another. Always steer in the direction you want the vehicle to go. Do not steer into the oncoming lane of traffic. Sometimes it is best to speed up to avoid a crash. This may happen when another vehicle is about to hit you from the side or from behind you. Be sure to slow down once the danger has passed. 46 CONTENTS COVER Section 8: Handling Emergencies

Call 911 if you or someone else is hurt. Stay at the crash if you are involved or emergency help has not arrived. Turn on your emergency flashers or flares to warn other drivers. If you were in a crash and someone is injured or killed: • Call 911 • Stay on the scene and do not move the vehicles • Stay in the vehicle if it is safe to do so • It is a crime to leave the scene if someone is injured or killed. If there are no injuries, but your vehicle cannot move: • Call 911 and follow their directions • Make sure to stay away from traffic If there are no injuries, but you can move your vehicle: • When it is safe to do so, move your vehicle off the road • Do not block traffic or stop in the middle of the road • Get important information from the other driver(s) involved in the crash. This includes driver license information, vehicle information and insurance information. • Record any damages to the vehicles involved • Write down the facts of how the crash happened • If there are any witnesses, get their information too You need to report a crash to police if: • There is an injury or someone is killed • Property damage of $1,000 or more • Government property damage of $200 or more (ex: signs, guard rails) • You cannot move your vehicle • A driver appears to be under the influence of alcohol or drugs 47 CONTENTS COVER Section 8: Handling Emergencies

Call 911 if you or someone else is injured. Turn on your emergency flashers. Below are examples of possible roadside emergencies and how to react if they do happen: Brakes Stop Working: • Pump the brake pedal several times • Pull the parking brake. If you start to skid, take off the parking brake • Look for a safe place to slow to a stop • Hold the steering wheel to keep your vehicle going straight • Lift your foot off the gas pedal and slow down little by little • When it is safe to do so, pull off to the side of the road Engine Stops Working: • Hold the steering wheel and keep the key in the “on” position • Pull the car to the side of the road when it is safe • The steering wheel will be hard to turn Headlights Stop Working: • Flip your headlights on/off to see if you’re diving with parking lights on • Put on your emergency flashers and low lights • When it is safe to do so, pull off to the side of the road Gas Pedal Sticks: • Keep your eyes on the road • Switch the car to neutral • When it is safe to do so, pull off to the side of the road • Turn off the engine 48 CONTENTS COVER

Do not use alcohol, drugs or other substances when driving. These affect the way you think and make decisions. You will have trouble figuring out distances, speed and movement of other vehicles. It is illegal to drive under the influence of any drugs, this includes prescription and non-prescription drugs.

Driving drunk or driving while on drugs is very dangerous. You have a higher chance of getting into a crash if you are drunk or on drugs. The legal alcohol concentration allowed for drivers under the age of 21 is 0.00%. This means that you cannot have any alcohol in your system while driving a vehicle. Any amount of a controlled substance is the same as operating impaired. Studies have shown that people who use marijuana make more mistakes while driving. Prescription and non-prescription drugs can also negatively impact driving. Before you get behind the wheel, check the warning label for side effects. If the label says do not operate heavy machinery, this includes motor vehicles. Ask a sober friend or family member to give you a ride home or a bartender to call you a cab. Time is the only thing that will sober you up. If a police officer asks you to take a prohibited alcohol concentration (PAC) test, you must agree to take it. A PAC test finds if you have a measurable amount of alcohol by a breathalyzer or blood test. If you refuse, the officer must arrest you for violation of the Implied Consent Law. You will lose your driving privileges for at least one year and face other consequences.

Being distracted while driving is dangerous. Concentrate on driving and keep your eyes on the road. • Do not drive with headsets or headphones that cover or go in both ears. Keep your radio at a low volume so that you can hear emergency vehicles. • Avoid answering your phone while driving. If you need to use your phone, pull over to the side of the road when it is safe. • Instruction permit and probationary license holders can only use a cell phone to report an • Regular license holders should avoid using a cell phone while driving. If you need to use your phone while driving, try the “Hands-free” option that your vehicle has. 49 CONTENTS COVER Section 9: Dangerous Driving Behaviors • Focus on driving. If you need to read directions, pull over to a safe location. Eat when your car is parked and not while driving. • Put pets in their carrier or have a passenger hold them. Do not hang things from your rearview mirror or clutter your windows with decals.

Drowsy driving is when someone is very tired because of little sleep. This can also happen if you have an untreated sleep disorder or a long shift at work. It is important to get a good night’s sleep before you drive. Teen and young adult drivers are at greater risk of drowsy related crashes. Pull over and rest if you are: • Yawning or blinking a lot • Drifting from your lane • Hitting the rumble strip on the side of the road WANT TO END HUMAN TRAFFICKING WHERE YOU LIVE? 50 CONTENTS COVER

Sharing the road is important for your safety and others. The more distance you keep between yourself and others, the more time you will have to react. Avoid driving right next to drivers on multi-lane roads. Move ahead or drop back from other vehicles. Give extra room for parked vehicles on the side of the road. Avoid driving in a blind spot where another driver’s view of you is blocked.

Be alert. Children or others may run out into the road without looking. Allow extra room for pedestrians, confused drivers or people who cannot see you. It is illegal to drive on a sidewalk unless you are crossing it.

When you see emergency lights and hear sirens it is time to move. Pull over to the side of the road and stop until the emergency vehicle has passed. Do not stop in the middle of the intersection. If you are approaching an emergency vehicle with its lights flashing, make sure to move into the lane not nearest the stopped vehicle. Keep in the farthest lane until you have gone past the emergency vehicle. If you see a police car is stopped on the side of the road with their lights and sirens on, move over or slow down, it’s the law. This will give the police officer and other emergency vehicles room.

When a school bus is stopped with its red lights flashing you need to stop at least 20 feet from it. You must stop whether the school bus is on your side of the road or the opposite side of the road. Watch for children. You can proceed once the red lights on the school bus have stopped flashing. If you are on a divided highway/roadway and not on the side of the school bus, you do not need to stop. A divided highway has a barrier between lanes going opposite directions.

Sharing the road with motorcycles is important. Motorcycles are a lightweight vehicle and can stop faster than most vehicles. Make sure to give motorcyclists extra room especially when you are following one. Be extra aware and be sure to check your blind spots before moving. Wait until it is safe to pass. 51 CONTENTS COVER Section 10: Sharing the Road Bicyclists can use the whole traffic lane. Do not share a lane with bicyclists. They can move into your path quickly and without warning. Wait for oncoming traffic to clear before passing a bicyclist. Give bicyclists at least three feet of room when you pass. Bicyclists should have reflectors or lights on their bikes. Some do not so be watchful and alert when moving around them. Know your bicycle hand signals! RIGHT TURN 2 options No-Zones are where large vehicles cannot see you. This area is about 200 feet behind and 20 feet in front of large trucks. Big trucks, such as commercial vehicles, have trouble seeing you if you get too close. They cannot see cars close behind them or right in front of them. Either speed up or drop back so that the other driver can see you. If you want to pass a vehicle, get out of their blind spot quickly. 52 CONTENTS COVER

To keep your driver license, you must always drive safely. In this section we will go over points, violations and occupational licenses.

Your driving record starts with zero points. If you are convicted of violating a traffic law, you could receive demerit points. If you hold a probationary license, ID card or no type of license, you will have your points doubled. These points are doubled on the second conviction and any thereafter. You will not be able to drive if you get 12 or more demerit points within any 12-month period. Your driving privilege will be suspended or revoked.

A habitual offender is someone who is convicted of four or more major traffic violations or 12 or more minor violations within five years. Visit our website for a list of points, major and minor violations. You will not be able to drive for five years if you are a habitual traffic offender. Your driving privilege will be revoked. You could be eligible for an occupational license after a two-year waiting period.

You may lose your Wisconsin driving privilege because of a suspension, revocation, cancellation, disqualification or denial. You do not need a Wisconsin license to lose your Wisconsin driving privilege. If you want to apply for an Occupational license, check our website to see if you are eligible. You will need to show proof of financial responsibility. An occupational license allows you to drive up to 12 hours a day and up to 60 hours a week to and from work, school, and places that you need to visit to maintain your household, such as grocery store, medical appointments, and to the agency where you are completing your Intoxicated Driver Program (IDP) assessment and Driver Safety Plan (DSP).

A revoked license can be reinstated after the period of revocation is over. You may need to file proof of financial responsibility with the DMV. Present proof of identity and pay a reinstatement fee. 53 CONTENTS COVER

The knowledge and signs tests are available with audio. These tests are also available in many different languages. Visit our website for a list of languages we offer. You can report an invisible disability to the DMV. The disclosure that you make will be available to law enforcement officers and employees of the Wisconsin Department of Transportation (WisDOT). Please complete the Invisible Disability Disclosure MV2167 if you would like to disclose this information. You can email, mail or fax the information to the address that is on the form.

Many health problems can affect your driving. You should report health conditions that could affect your driving to the DMV. You can complete this on the Wisconsin Driver License (DL) Application MV3001. Visit WisconsinDMV.gov/medical for more information on what medical conditions to report.

Getting a free ID for voting is available to Wisconsin citizens. Bring to the Wisconsin DMV whatever documents you may have from the list below and fill out the Wisconsin Identification Card (ID) Application MV3004 and DMV Administrator Petition – Unavailable Documentation MV3012. You will be given a document to use in time for voting. You must be at least 17 years of age and a U.S. citizen to start this process. Call (844) 588-1069 if you have any questions. Visit our website for more information on this process. Bring the items below if you have them: • Proof of Name and Date of Birth (example: birth certificate) • Proof of Identity (example: Social Security card, Medicaid/Medicare Card) • Wisconsin Residency (example: Utility Bill, lease, government mail) • Proof of U.S. Citizenship (example: U.S. Birth Certificate or Citizenship Paperwork) • Social Security number (You can fulfill your proof of identity requirement by presenting the Social

Wisconsin law requires that you and your passengers wear seat belts (safety belts) at any age. They help keep you in a position to control the vehicle. The seat belt will help avoid injury in a crash and help you from being thrown from the vehicle. Always fasten your seat belt before you start driving. Make sure everyone else in your car fastens their seat belts, too. You still need to wear your seat belt even if your vehicle has air bags. 54 CONTENTS COVER Section 12: Other Important Information The lap belt should fit snugly across your hip bones just under your stomach. The shoulder belt should be worn across your chest. Adjust your belt so that you can put your fist between the belt and your chest. Never put the shoulder belt under your arm or leave it so loose that it hangs over your arm. Generally, children must be in a child safety seat until they reach age four and in a booster seat until age eight. Make sure to check the safety seat’s manual for the right way to fasten the seat belt. Check the manual for the child safety seat’s weight and height requirements. If you are not able to buy or get a child safety seat, visit https://www.safekidswi.org/events/Car-Seat- by-Appointment or call (414) 316-8058 for more information. E.	 Insurance Requirements You must have valid liability car insurance to drive in Wisconsin. You must present proof of insurance if a police officer requests it. The insurance must be issued by an approved business in Wisconsin. If you are from a different state, you can provide proof from the insurance company from your state. If you are driving someone else’s car, it is your job to make sure it has insurance. F.	 Save Fuel and Your Vehicle Save fuel by carpooling, ride sharing, riding a bike, taking a bus or walking. Avoid driving during heavy traffic periods. Stop-and-go driving causes extra wear and tear on the vehicle. When you slow down little by little this helps save fuel and your brakes. When a vehicle is not in good working condition it costs more to run and it could cause it to break down and crash. Low air pressure in tires decreases fuel mileage.

The new Driver Education Grant Program enables teens who are income eligible to have their classroom and/or behind-the-wheel driver training paid for by the state. See wisconsindmv.gov/degrant.

You can help save and improve lives by registering to be an organ and tissue donor. People of all ages can donate regardless of health history. Your gift will make a different through transplantation, therapy, research or education. If you are 18 years old or older, your decision may not be overridden by your family or any other person, so it is important to share your decision with your family. See our website for more information about how to register as a donor - https://wisconsindot.gov/Pages/dmv/license- drvs/rnew-and-chge/donor.aspx. 55 CONTENTS COVER

Below are the links that are listed throughout this manual. If you are viewing the manual online, you can click on the links that are in each section and they will bring you straight to the information. If you have printed this manual, you can view the links below and put them in your smart phone or computer to get to the webpage you need.

Page 1: Section 1: A. Vision Screening https://wisconsindot.gov/Documents/formdocs/mv3030v.pdf Page 1: Section 1: C. Knowledge Test https://widmv-practice-tests.wi.gov/class-d-driver-license Page 2: Section 1: D. Skills Test – First link https://wisconsindot.gov/pages/dmv/license-drvs/how-to-apply/roadtestgeneral.aspx or wisconsindmv.gov/roadtest Page 2: Section 1: D. Skills Test – Second link https://wisconsindot.gov/pages/dmv/license-drvs/how-to-apply/drivingskillstest.aspx Page 3: Section 2: Progression of Licenses – First link https://trust.dot.state.wi.us/cscfinder/cscsearch.do Page 3: Section 2: Progression of Licenses – Second link https://wisconsindot.gov/documents/dmv/shared/bds316-english.pdf Page 3: Section 2: A. Sponsorship https://wisconsindot.gov/documents/formdocs/mv3001.pdf Page 4: Section 2: A. Sponsorship https://wisconsindot.gov/Pages/dmv/license-drvs/susp-or-rvkd/proof-of-insurance.aspx Page 5: Section 2: B. Instruction Permit https://wisconsindot.gov/documents/formdocs/mv3001.pdf Page 6: Section 2: C. Probationary License – First link https://www.edrivermanuals.com/wisconsin/ Page 6: Section 2: C. Probationary License – Second link https://wisconsindot.gov/Documents/dmv/shared/hs303.pdf Page 6: Section 2: C. Probationary License – Third link https://www.roadreadyapp.com Page 7: Section 2: C. Probationary License https://wisconsindot.gov/Pages/dmv/teen-driver/yr-frst-lcns/gdlfaqs.aspx Page 7: Section 2: D. Regular Driver License https://wisconsindot.gov/Pages/online-srvcs/other-servs/duplicate-license.aspx Page 8: Section 2: E. Out of State Transfers – First link https://wisconsindot.gov/Pages/dmv/license-drvs/how-to-apply/ooslicense.aspx 56 CONTENTS COVER Section 13: Website Page Links Page 8: Section 2: E. Out of State Transfers – Second link https://wisconsindot.gov/Pages/dmv/vehicles/title-plates/new-res-default.aspx or wisconsindmv.gov/NewToWi Page 8: Section 2: F. REAL ID https://wisconsindot.gov/Pages/dmv/license-drvs/how-to-apply/realid.aspx Page 25: Section 4: B. Regulatory – Reserved Parking Only https://wisconsindot.gov/Pages/dmv/vehicles/dsbld-prkg/discards.aspx Page 42: Section 6: C. Diverging Diamond Interchange (DDI) https://wisconsindot.gov/Pages/safety/safety-eng/inter-design/ddi.aspx Page 45: Section 7: C. Winter https://wisconsindot.gov/Pages/safety/education/winter-drv/default.aspx Page 53: Section 11: A. Point System https://wisconsindot.gov/Pages/dmv/license-drvs/susp-or-rvkd/point-system.aspx Page 53: Section 11: B. Habitual Traffic Offender https://wisconsindot.gov/Pages/dmv/license-drvs/susp-or-rvkd/hto-law.aspx Page 53: Section 11: C. Occupational License – First Link https://wisconsindot.gov/Pages/dmv/license-drvs/susp-or-rvkd/reinstate.aspx Page 53: Section 11: C. Occupational License – Second Link https://wisconsindot.gov/Pages/dmv/license-drvs/susp-or-rvkd/proof-of-insurance.aspx Page 53: Section 11: D. Reinstating a Revoked or Suspended License https://wisconsindot.gov/Pages/dmv/license-drvs/susp-or-rvkd/reinstate.aspx Page 54: Section 12: A. Accessibility – First Link https://wisconsindot.gov/Pages/dmv/teen-driver/teen-hw-aply/knowledge.aspx Page 54: Section 12: Medical Conditions to Report – First link https://wisconsindot.gov/documents/formdocs/mv3001.pdf Page 54: Section 12: Medical Conditions to Report – Second link https://wisconsindot.gov/Pages/dmv/license-drvs/mdcl-cncrns/med-concerns.aspx Page 54: Section 12: C. ID Card for Voting – Petition Process – First Link https://wisconsindot.gov/Documents/formdocs/mv3004.pdf Page 54: Section 12: C. ID Card for Voting – Petition Process – Second Link https://wisconsindot.gov/Documents/formdocs/mv3012.docx Page 54: Section 12: C. ID Card for Voting – Petition Process – Third Link https://wisconsindot.gov/pages/dmv/license-drvs/how-to-apply/petition-process.aspx Page 55: Section 12: D. Seat Belts (Safety Belts) https://www.safekidswi.org/events/Car-Seat-by-Appointment Page 55: Section 12: F. Save Fuel and Your Vehicle https://wisconsindot.gov/pages/travel/road/rideshare/default.aspx Page 55: Section 12: G. Driver Education Grant Program https://wisconsindot.gov/Pages/dmv/teen-driver/teen-sfty/degrant.aspx 57 CONTENTS COVER

These questions are not the same as those on the official knowledge test but cover the same subject matter. They are not inclusive of all questions asked on the official knowledge test so be sure to study this handbook before taking the official test.

Question 1: What is the maximum speed limit in outlying parts of cities and villages with no posted speed limit? A.	 45 mph B.	 35 mph C.	 25 mph D.	 None of the above Question 2: If you are involved in a serious motor vehicle crash, what should you do? A.	 Stop B.	 Determine if anyone is injured C.	 Call 911 D.	 All of the above Question 3: Drivers turning left must yield to: A.	 Passing cars B.	 No one in particular C.	 Oncoming cars moving straight ahead or turning right Question 4: When driving in fog, heavy rain or snow use: A.	 High beams B.	 Driving lights only C.	 Low beams Question 5: As you approach an intersection with a flashing yellow light: A.	 Wait for a green light B.	 Stop before crossing through C.	 Slow down and proceed with caution Continue to the next page for more practice questions. 58 CONTENTS COVER Section 14: Practice Quiz Question 6: What does a single dashed yellow line separating traffic mean? A.	 You may pass if safe to do so B.	 The lanes are going in opposite directions C.	 You may not pass D.	 Both A and B Question 7: When a school bus is stopped with its red lights flashing, you must stop: A.	 Only until the children are out of the bus B.	 Until the lights stop flashing and there are no children around C.	 If the bus is on the same side of the road as you are Question 8: You are merging onto an interstate highway. You should: A.	 Select a safe gap and merge into the lane of traffic B.	 Merge over two lanes at once and speed up C.	 Always stop before entering the highway Question 9: When is it OK to drive faster than the posted speed limit? A.	 Never B.	 If you do not see any other traffic in your lane C.	 As long as there are safe conditions to do so Question 10: How far down the road should you look when driving? A.	 200 to 250 yards B.	 1 to 2 blocks C.	 10 to 15 seconds Question 11: If you are wanting to pass a bicycle, but there is an oncoming vehicle approaching, you should: A.	 Slow down and let the car pass, then pass the bicycle B.	 Pull over to the side of the road and stop C.	 Speed up to pass the bicycle before the car approaches Question 12: When driving at night you should: A.	 Always use your high beams/brights B.	 Look directly at the headlights of the oncoming vehicle C.	 Not drive D.	 Increase your following distance Continue to the next page for the answers to the practice quiz. 59 CONTENTS COVER Section 14: Practice Quiz

Question 1: B Question 2: D Question 3: C Question 4: C Question 5: C Question 6: D Question 7: B Question 8: A Question 9: A Question 10: C Question 11: A Question 12: D Wisconsin Department of Transportation Motorists’ Handbook  BDS126 60 CONTENTS COVER

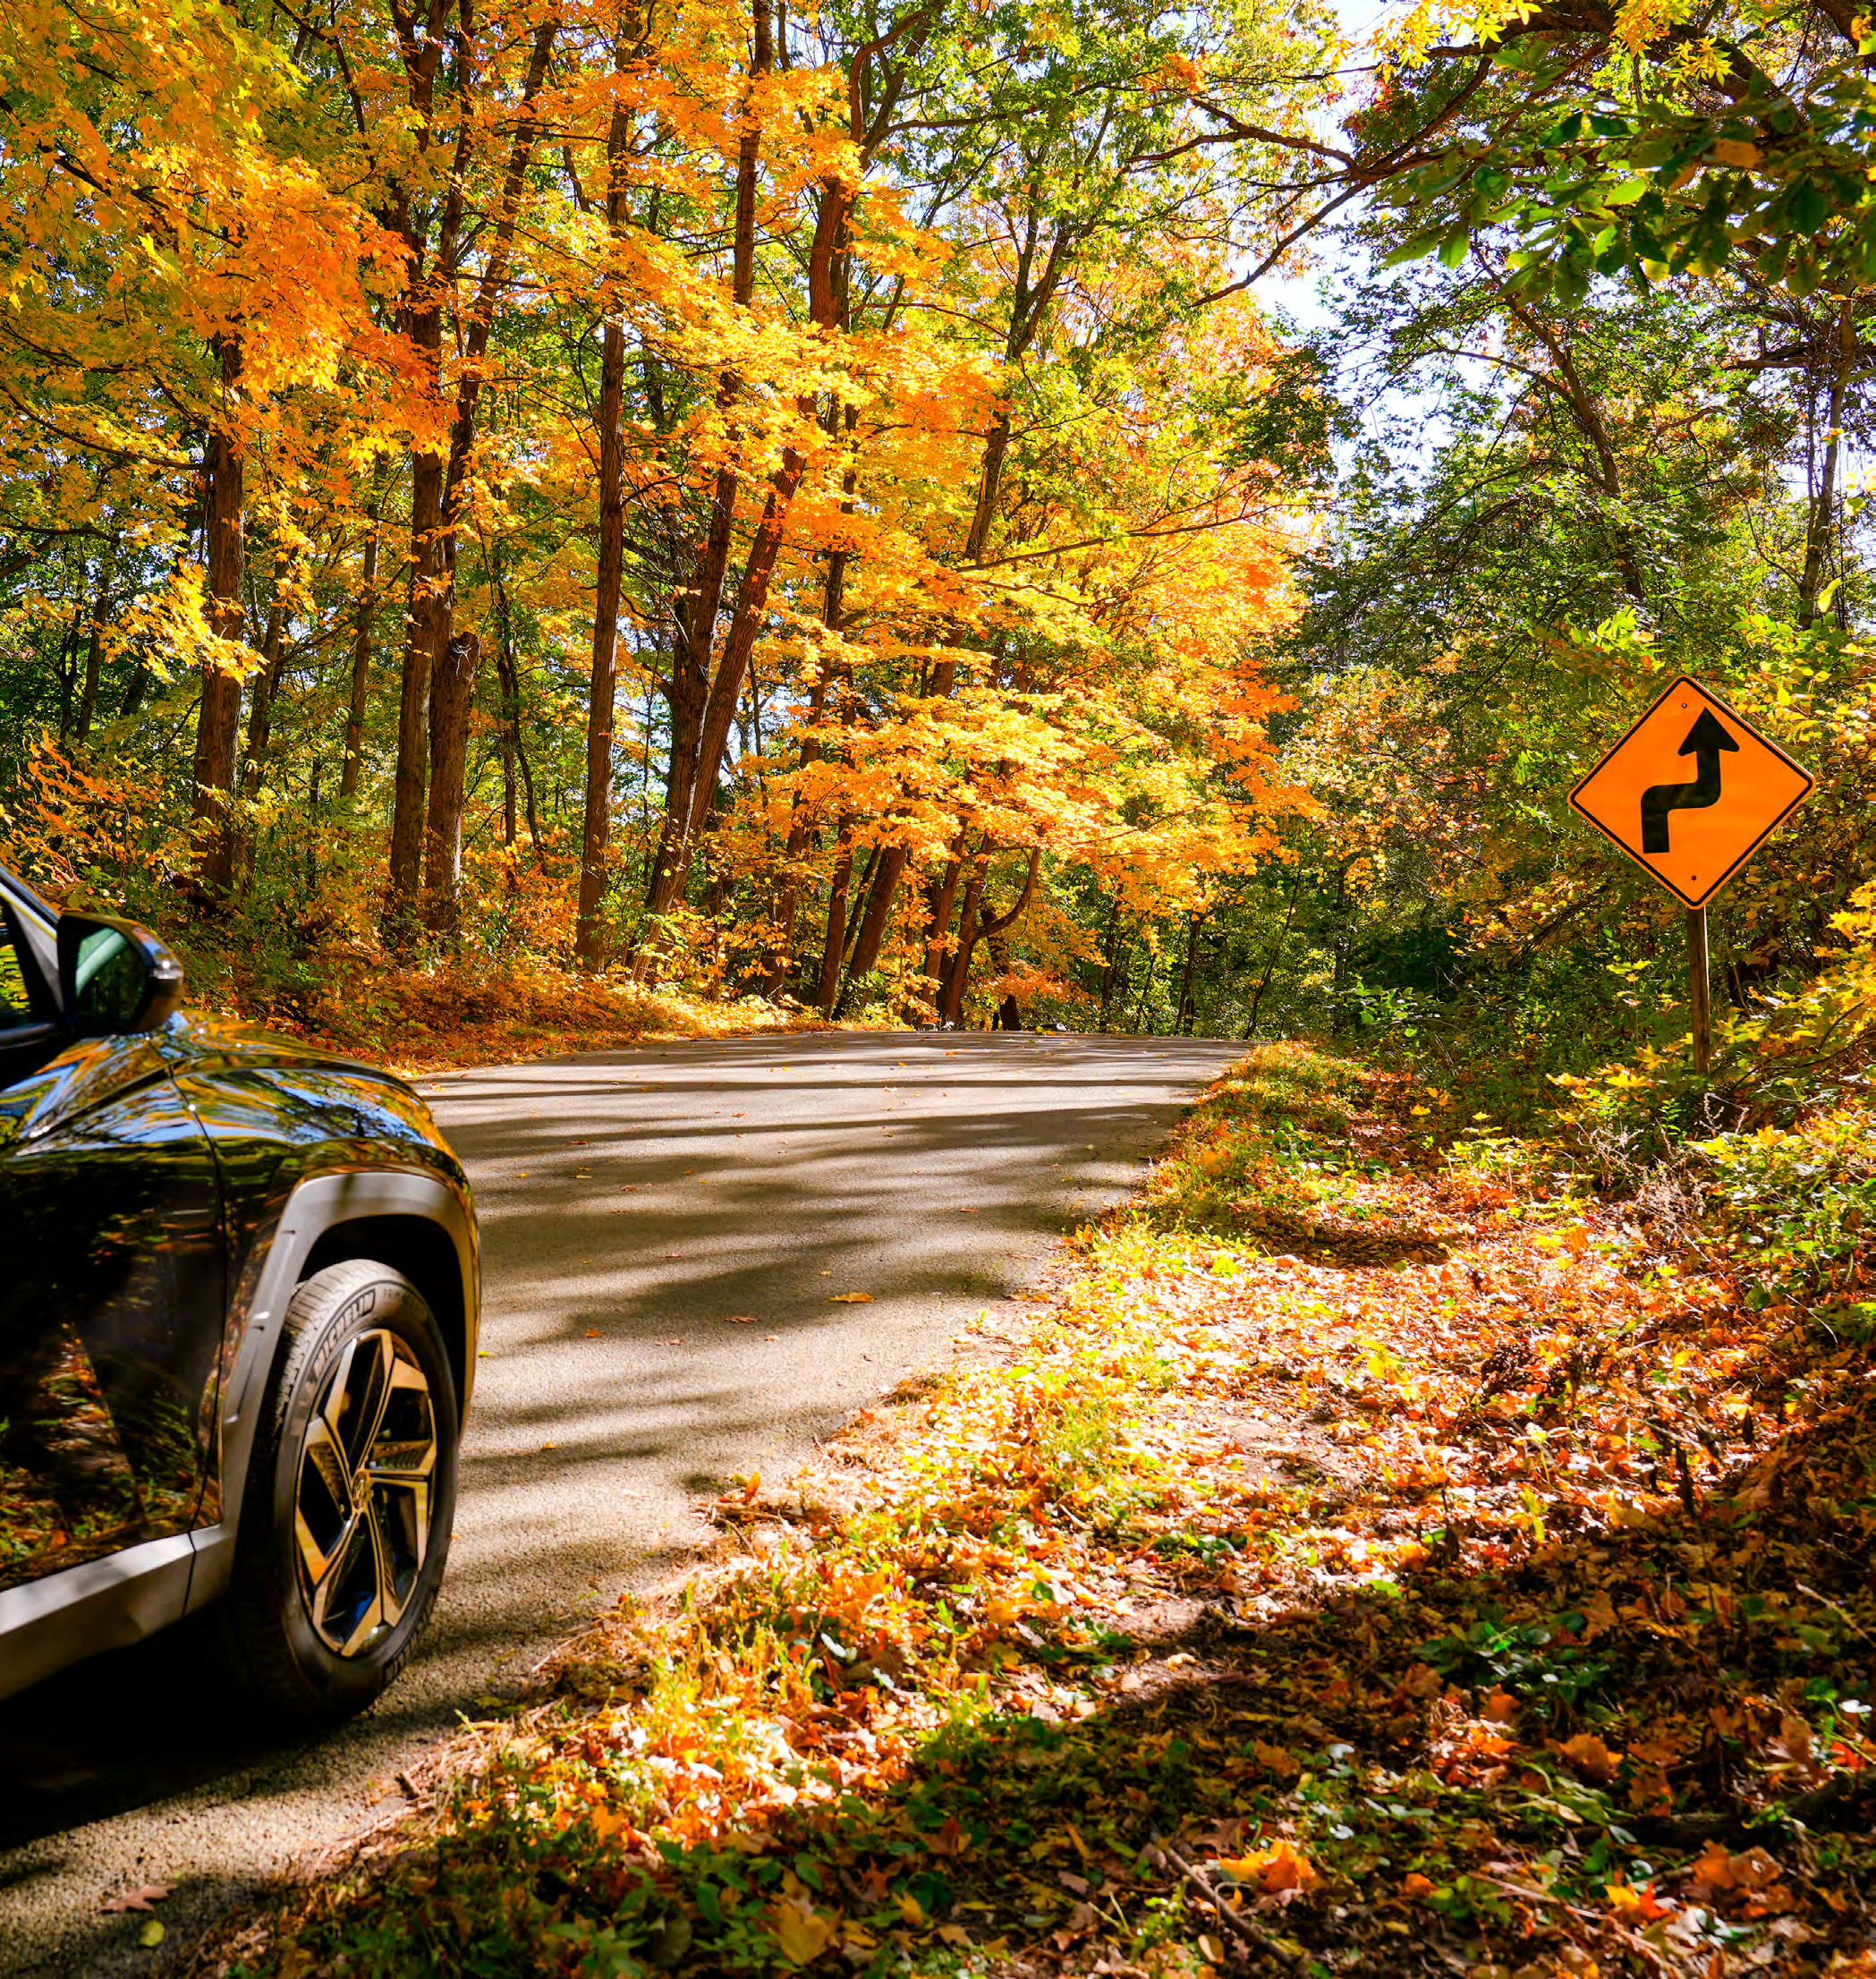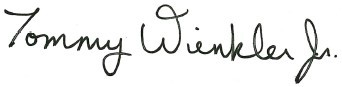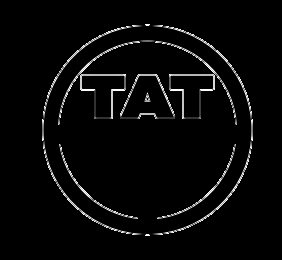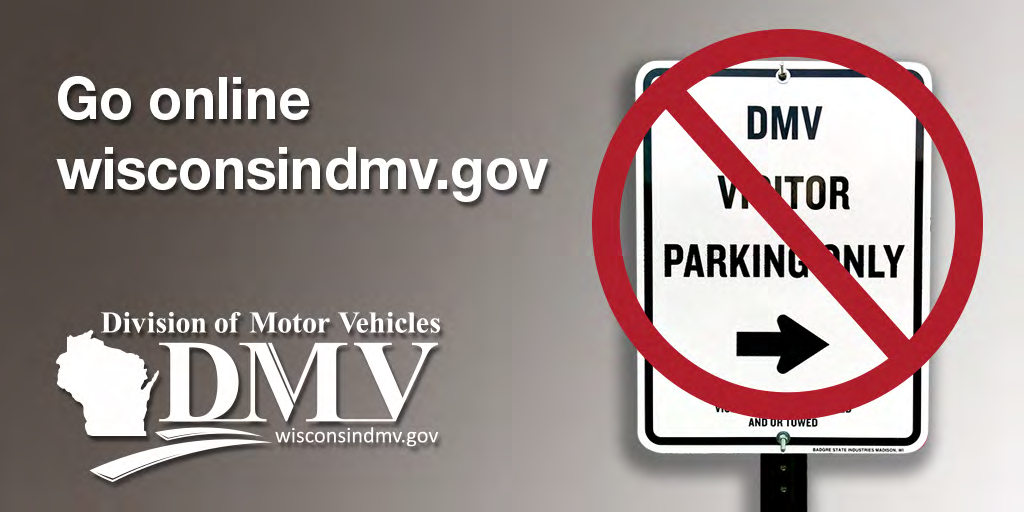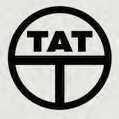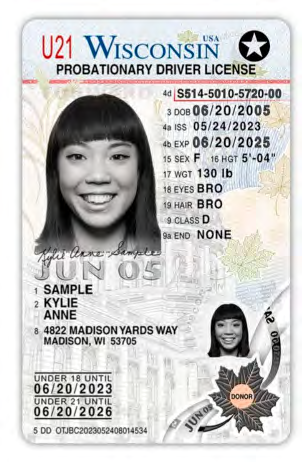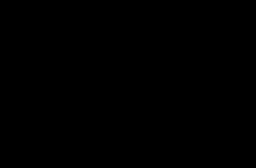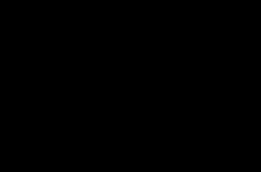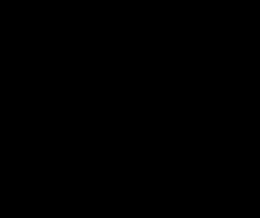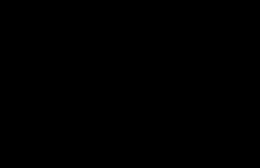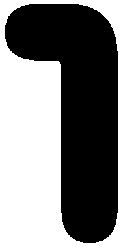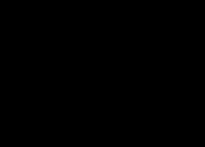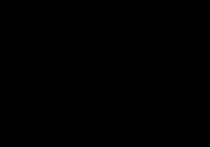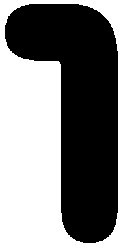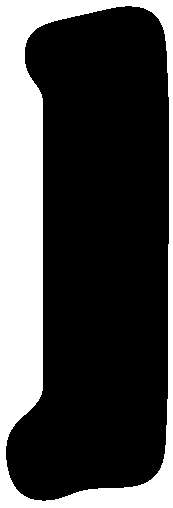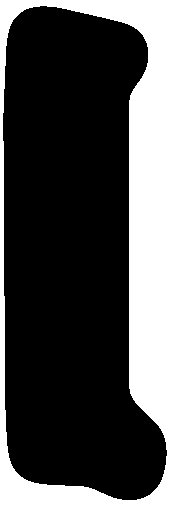